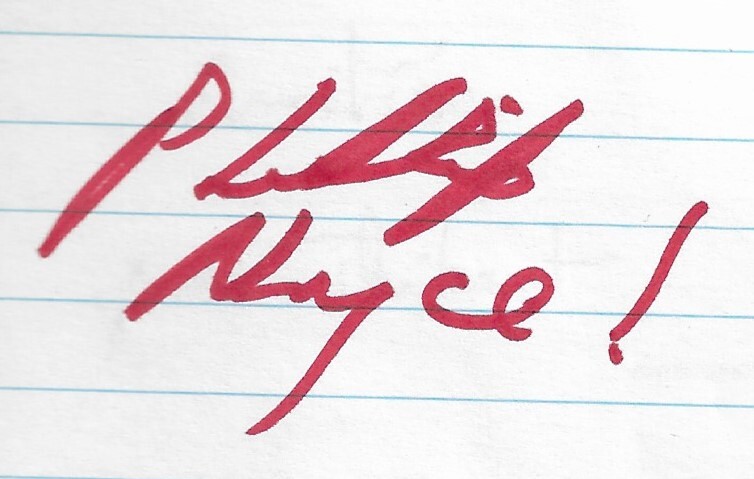
Signature of: phillip noyce